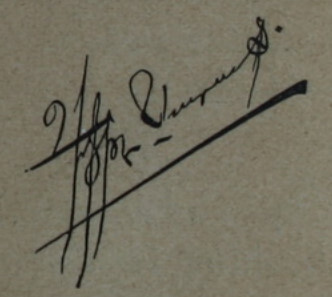
Signature of: hrant asadur